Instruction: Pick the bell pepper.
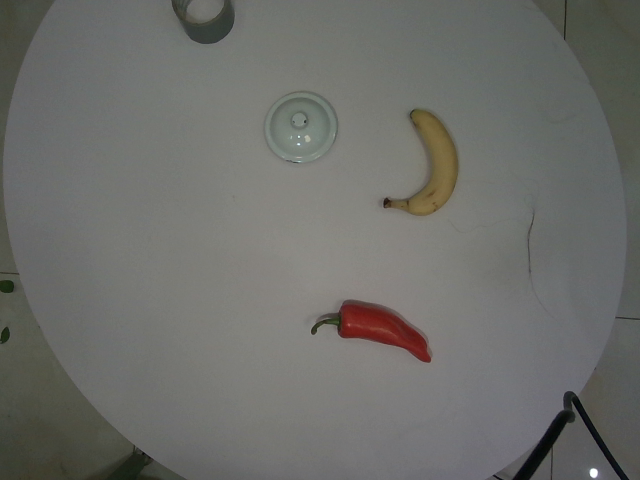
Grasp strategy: vertical